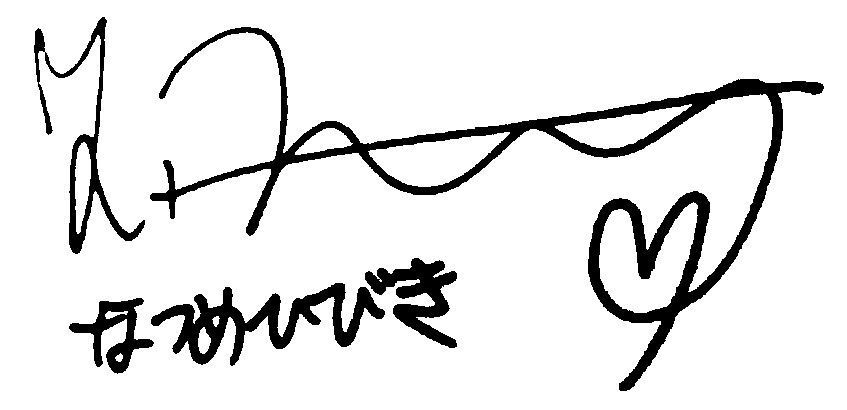
Signature of: hibiki natsume